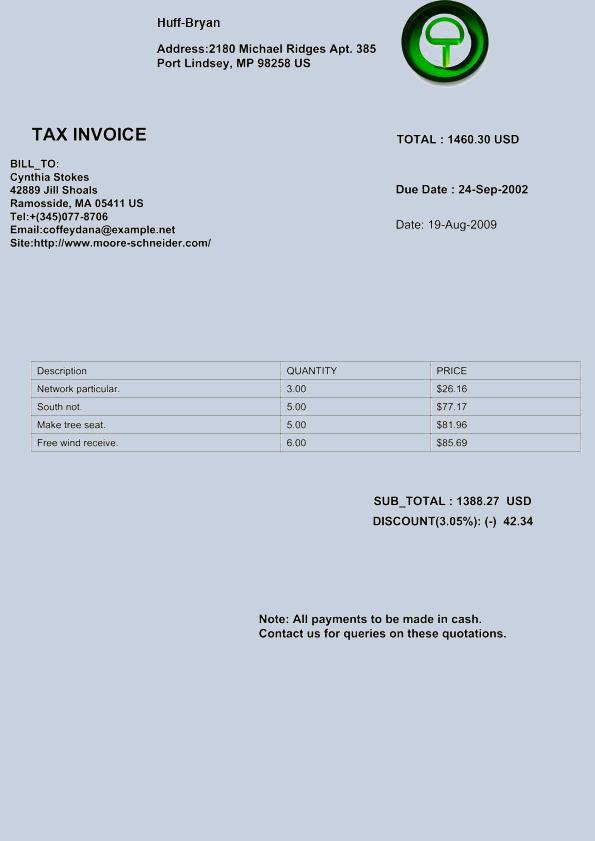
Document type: Invoice